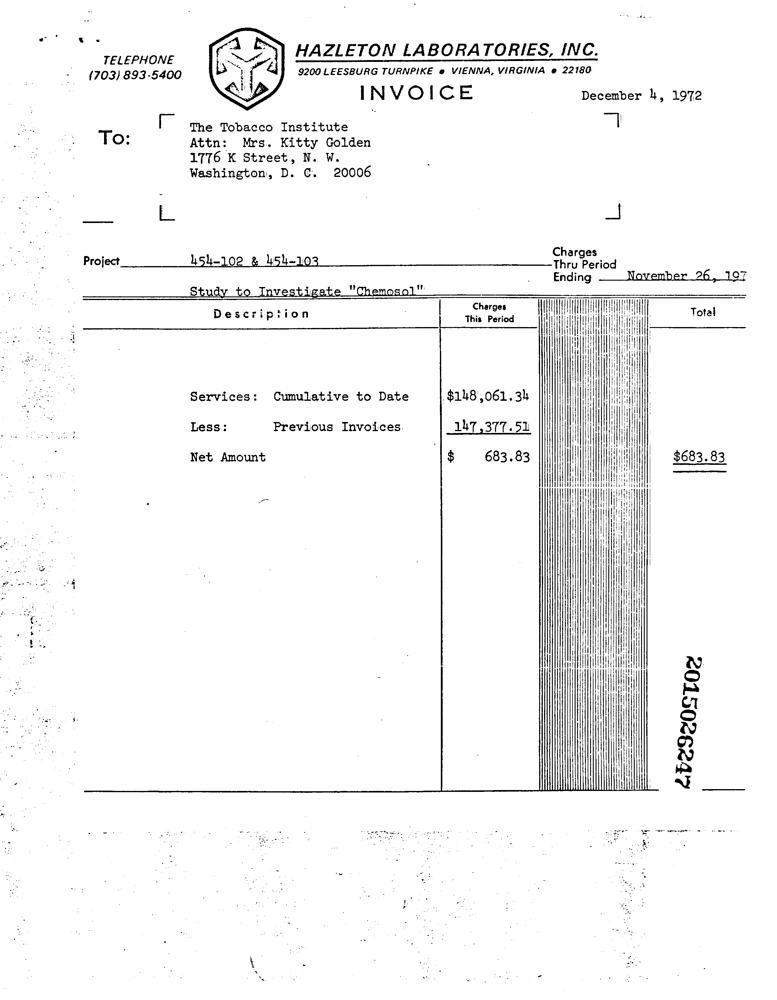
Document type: Invoice